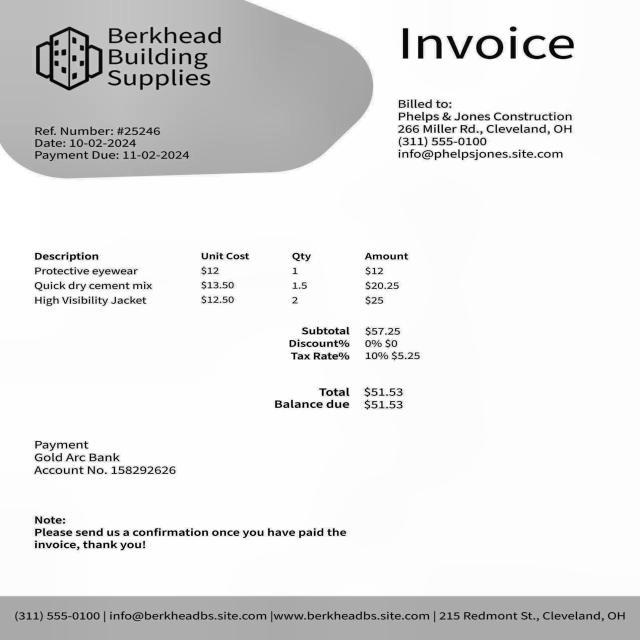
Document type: Invoice